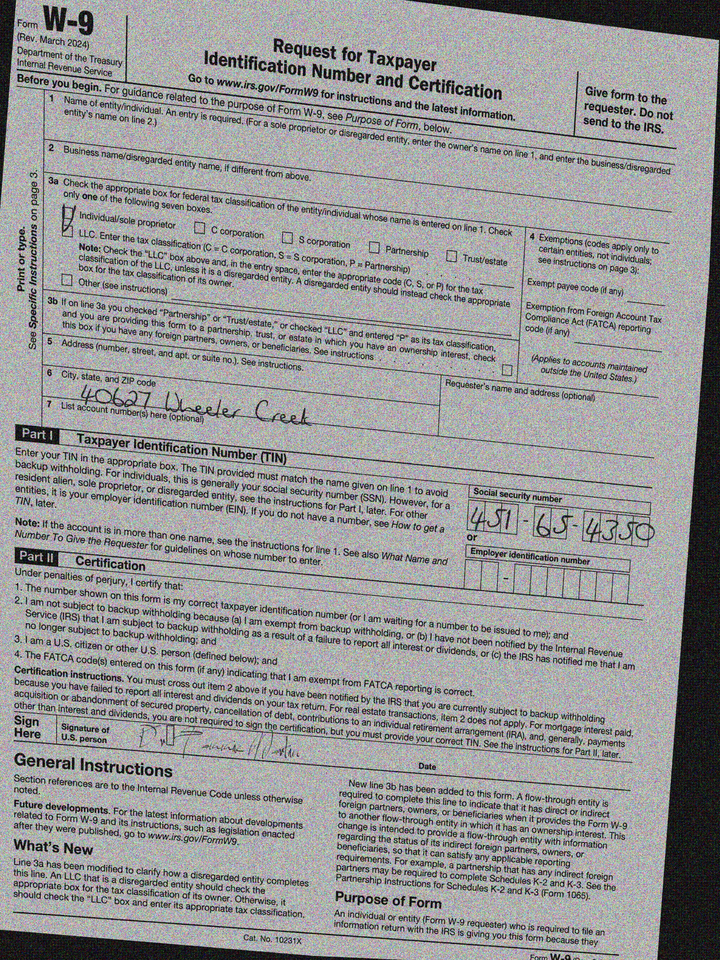
adr1: 40627 Wheeler Creek
cbx: yes
ssn: 451654350